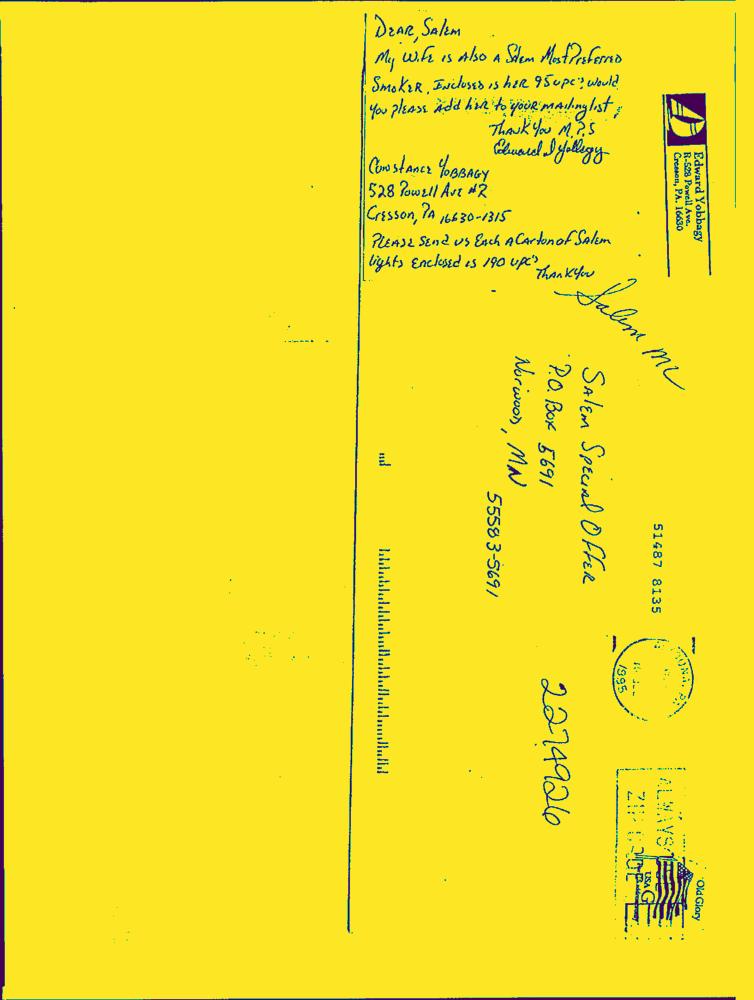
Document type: Hand-Written